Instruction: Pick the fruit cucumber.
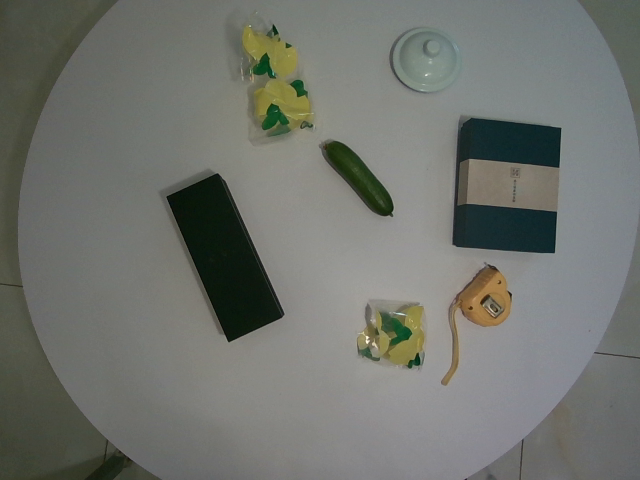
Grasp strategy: vertical